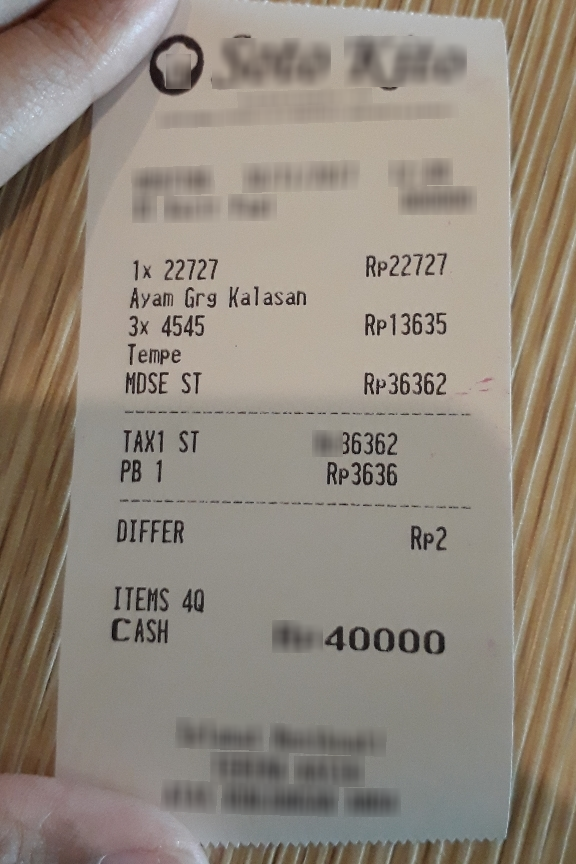
Number of items: 3
Subtotal: 36362
Tax: Rp 3636
Other charges: Rp2
OCR text regions:
text: MDSE
text: ST
text: RP36362
text: 1x
text: 22727
text: Rp 22727
text: Ayam
text: Grg
text: Kalasan
text: 3x
text: 4545
text: Rp 13635
text: Tempe
text: PB
text: 1
text: Rp 3636
text: DIFFER
text: Rp2
text: TAX1
text: ST
text: 36362
text: ITEMS
text: 4Q
text: CASH
text: 40000